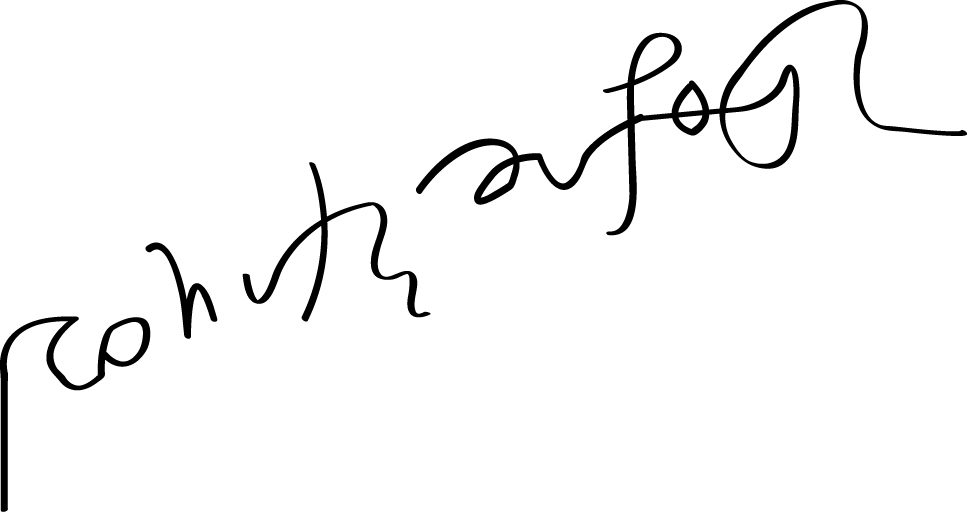
Signature of: cahit zarifoğlu